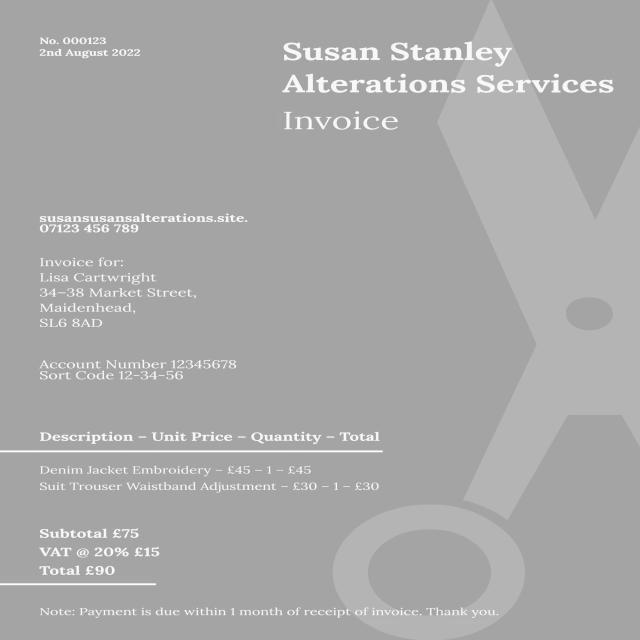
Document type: Invoice